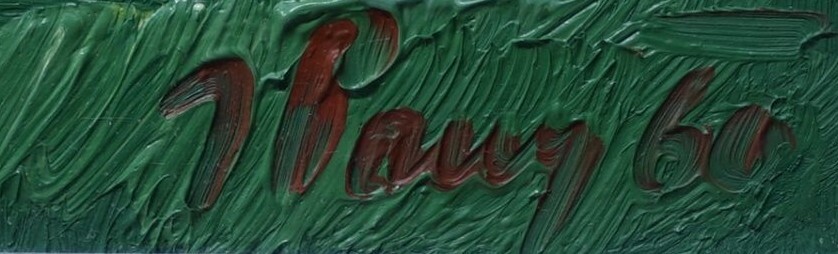
Signature of: jaroslav paur